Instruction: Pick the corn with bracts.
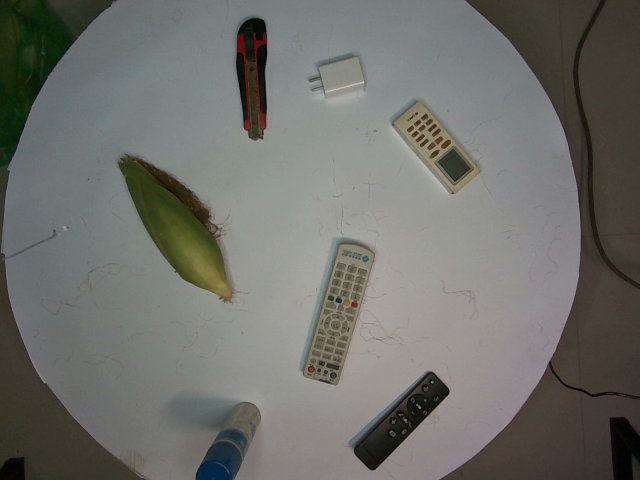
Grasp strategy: vertical